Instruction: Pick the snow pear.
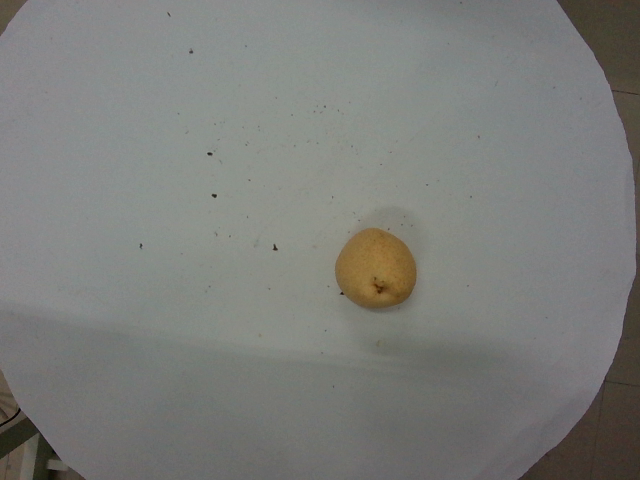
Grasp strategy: vertical